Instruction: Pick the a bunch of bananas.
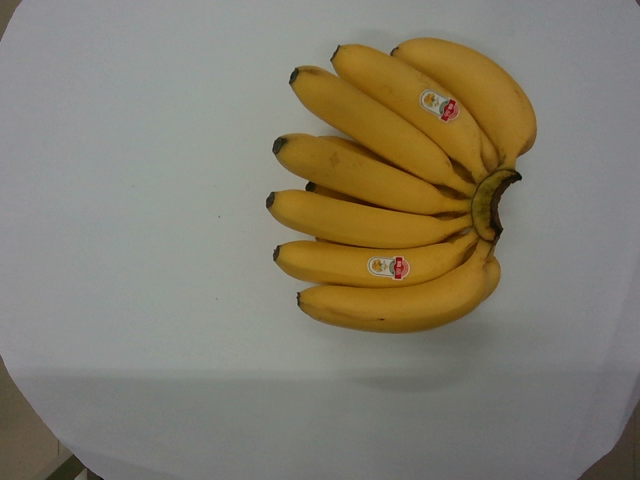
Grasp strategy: vertical